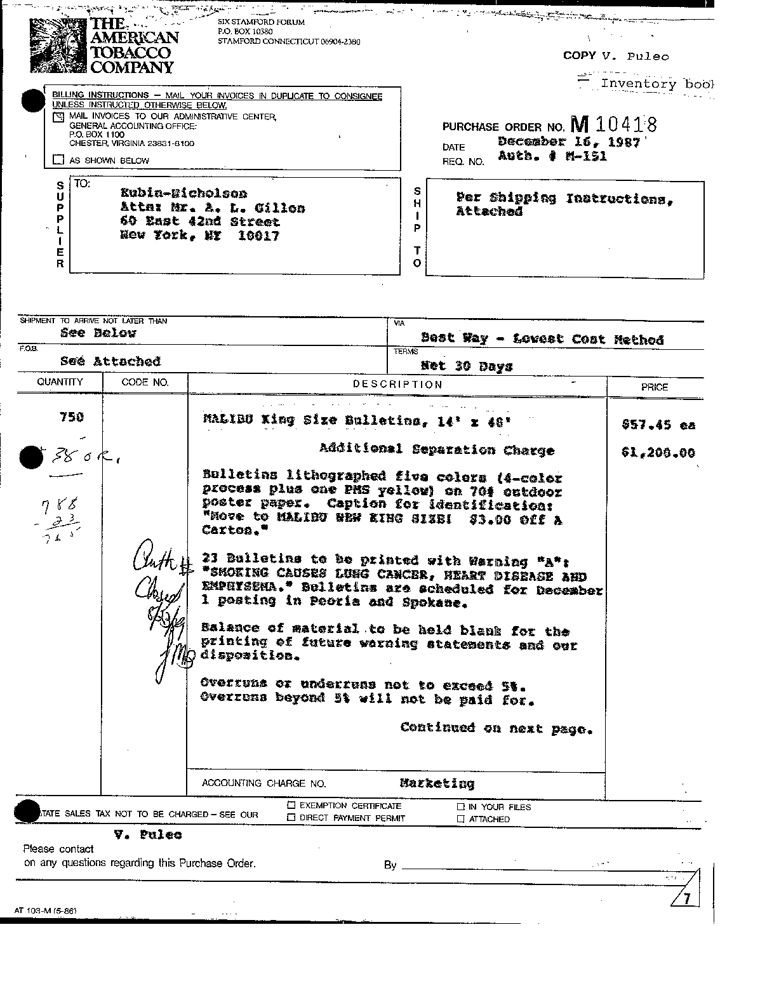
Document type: Invoice